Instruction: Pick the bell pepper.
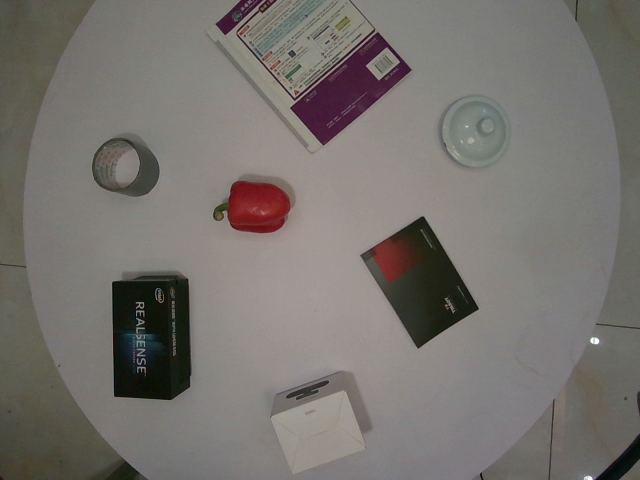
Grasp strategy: vertical